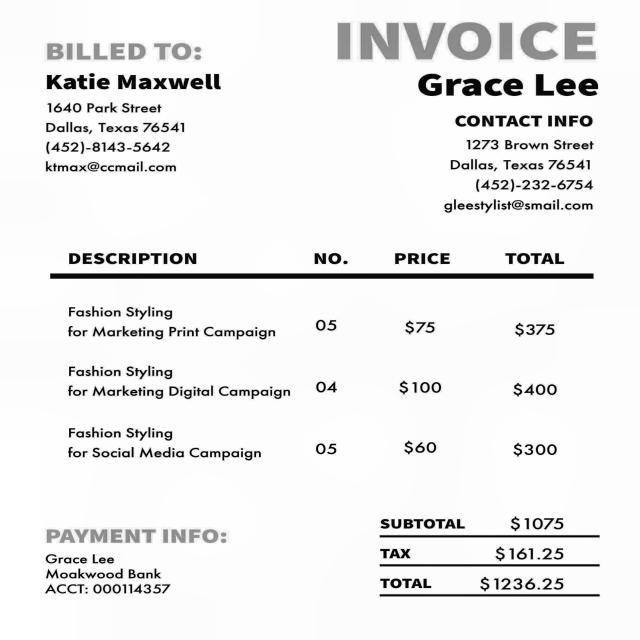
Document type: Invoice